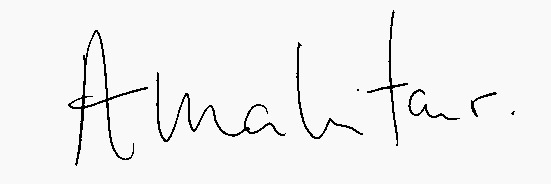
Signature of: anna wintour